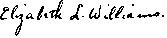
Signature of: elizabeth langdon williams